Question: How does the patient history play a role?
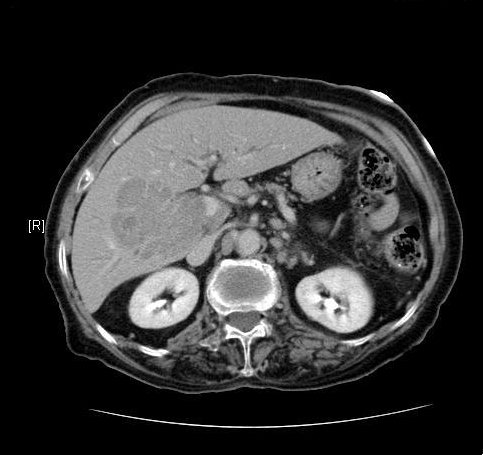
Answer: The patient's history of One month of abdominal pain, nausea, and vomiting. is key in understanding the case.